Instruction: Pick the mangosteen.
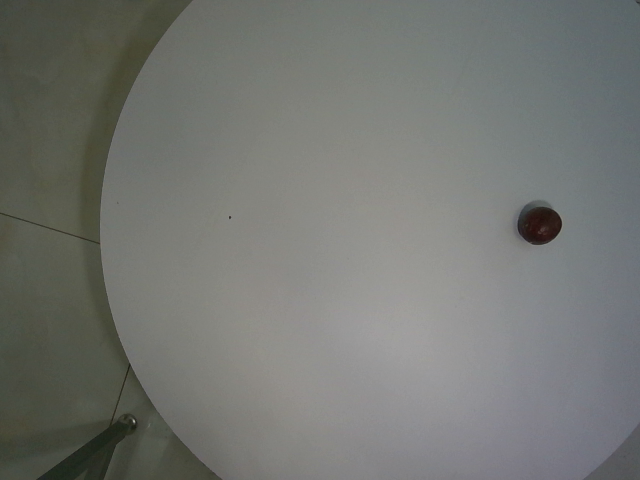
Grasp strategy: vertical